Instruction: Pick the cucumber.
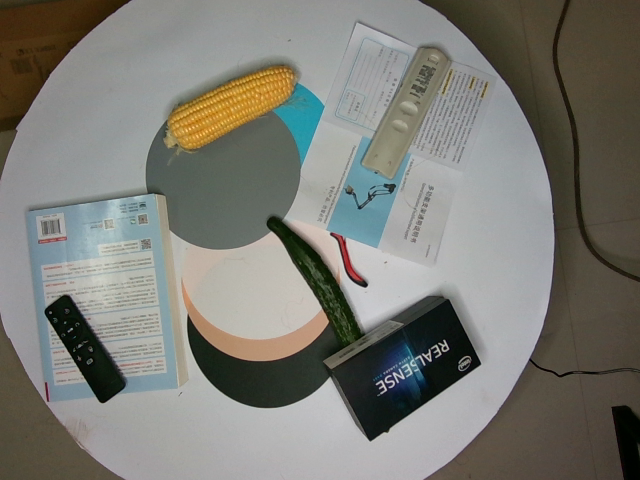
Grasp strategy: vertical